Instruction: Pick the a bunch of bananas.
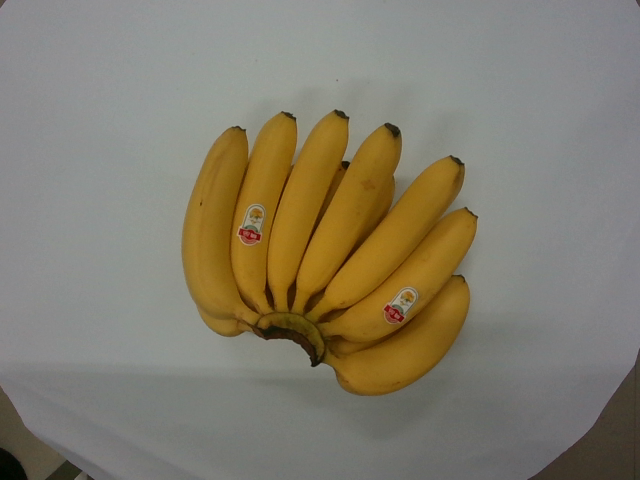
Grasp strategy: vertical